Patient: Male, age 46
A 46-year-old man was transferred to our emergency room for facial and upper trunk swelling and dyspnea with chest discomfort that had begun 1 month earlier. He was a 30-pack-year current smoker. On physical examination, neck vein engorgement was observed, with distended veins and edema on the upper trunk and both arms. Chest radiograph showed consolidation in the right paratracheal area that suggestive of central malignancy (Fig. 1). We performed chest computed tomography (CT) with contrast enhancement to rule out SVC syndrome. The CT revealed a soft-tissue mass in the right paratracheal area that has invaded into the SVC and extended to the right atrium with bilateral pleural effusions (Fig. 2A-C). Positron emission tomography (PET)-CT with 18F-fluorodeoxyglucose (FDG) showed increased FDG uptake, with a maximum standardized uptake value (SUVmax) of 10.6 in the SVC (Fig. 2D). It was not available to obtain tissue from the primary lesion in the right upper lung using CT-guided percutaneous core needle aspiration (PCNA). In the bronchoscopy, there was no endobronchial lesion. Therefore, we decided to perform EBUS-TBNA to obtain tissue from the intravascular mass in SVC. EBUS-TBNA was performed using an ultrasound bronchoscope with a linear scanning transducer. Under ultrasound visualization, the SVC was tightly packed by the mass and blood stream was not detected around the tumor. The tumor was punctured using a 22-gauge needle under real-time visualization (Fig. 3A). During the procedure, there was no serious bleeding or other complication. Cytopathology confirmed poorly differentiated adenocarcinoma, with TTF-1-positive immunohistochemistry (Fig. 3B). There were no epidermal growth factor receptor (EGFR) gene mutations or KRAS gene mutations. He received 4 cycles of gemcitabine-carboplatin chemotherapy for the treatment of lung cancer. Two months after the chemotherapy, chest CT showed that the tumor size was decreased and his symptoms were relieved as well (Fig. 4).
Keywords: ebus-tbna, intravascular tumor biopsy, superior vena cava syndrome
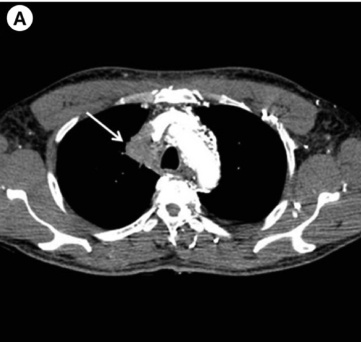
Image caption: Chest computed tomography (CT) scan shows 38 mm primary lung mass invading the right mediastinum (arrow) (A).